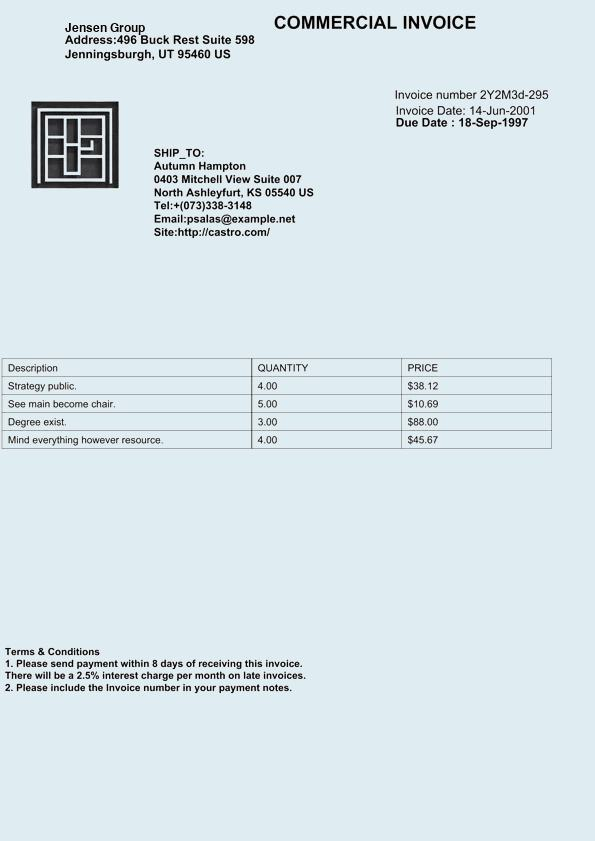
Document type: Invoice